Patient: Female, age 8
An 8-year-old girl presented to the emergency department 72 hours after sustaining blunt trauma to the chest during a bumper car rear-end collision when she was thrown forward into her seatbelt. She complained of chest pain and worsening shortness of breath. She had a history of asthma for which she had never been admitted to the hospital and was not taking any medications. Her vital signs and oxygen saturation were stable upon admission. Pulmonary auscultation revealed diminished breath sounds in the lower half of the right lung. The patient's chest radiography showed atelectasis of the lower half of the right lung (Fig. 1). A CT scan revealed complete obstructive atelectasis of the right middle and lower lobes and ground-glass opacity in the right upper lobe (Fig. 2). There was no abdominal lesion. The history of trauma, clinical presentation and radiological findings led to a diagnosis of a pulmonary contusion following blunt trauma and complicated by obstructive atelectasis. Few hours after admission, patient's respiratory state deteriorated with polypneic breathing, chest retractions and hypoxemia (pulsed oximetry 80%). She was transferred to the pediatric intensive care unit where nasal high-flow oxygen therapy (oxygen flow rate of 15 L/min, fraction of inspired oxygen up to 0.3) was administered for 48 hours. Although stabilized, dyspnea persisted and required nasal oxygen (3-4 L/min) for a week. Chest physiotherapy did not result in marked expectoration. Chest radiography and CT scan on day 7 showed no improvement. A bronchoscopy was performed on day 8 and revealed a large mucous plug occluding the right main bronchus. There were no underlying endobronchial lesions, nor foreign bodies. The right lung fully expanded after the plug was removed. The patient's breathing also improved substantially. Haemophilus influenzae was found in sputum culture at a concentration of 105 colony-forming units per mL and treated with amoxicillin/clavulanic acid. As the patient presented recurring coughing during exercise, inhaled corticosteroids were also prescribed, alongside with inhaled short-acting beta 2-agonists as needed.
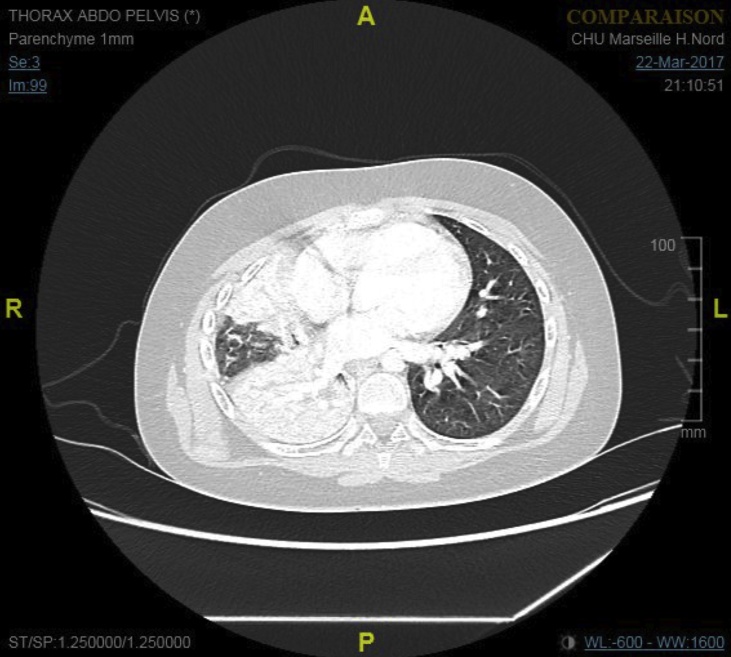
Image caption: Admission CT-scan showing complete obstructive atelectasis of the right middle and lower lobes and ground-glass opacity in the right upper lobe consistent with a pulmonary contusion in an 8-years old girl after bumper car collision.